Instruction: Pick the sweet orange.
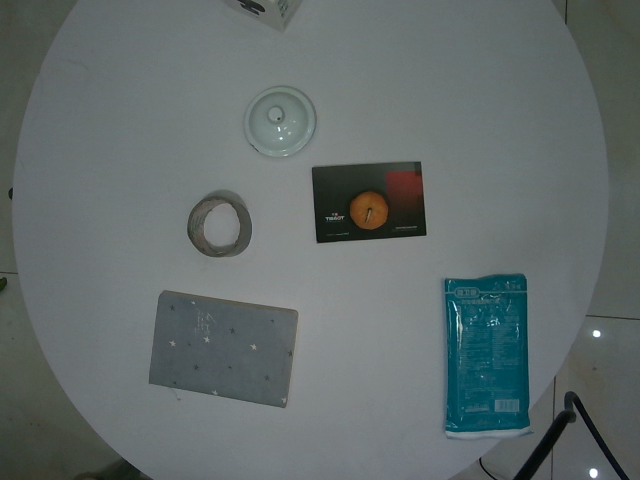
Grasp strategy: vertical